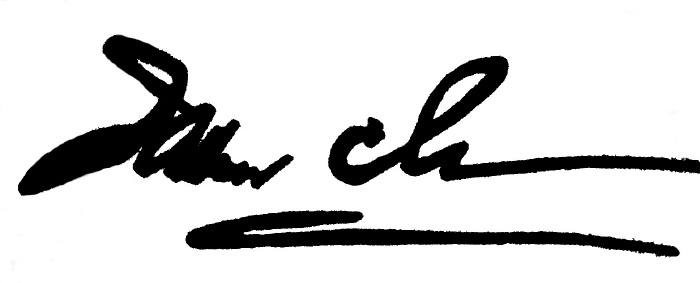
Signature of: jaime lusinchi